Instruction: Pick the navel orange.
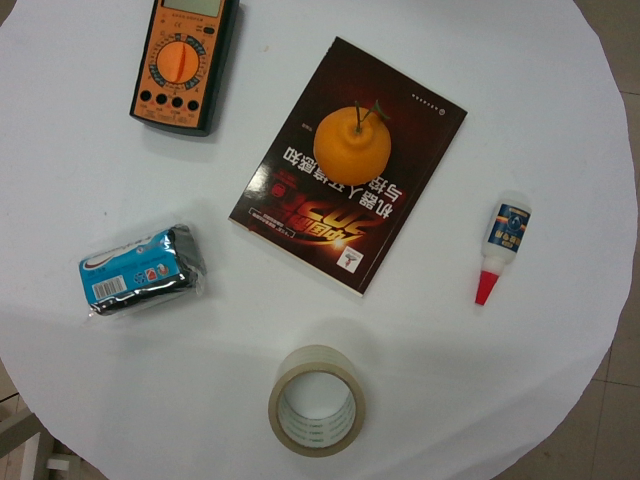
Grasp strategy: vertical